Question: What is the total amount of taxes owed as per the document?
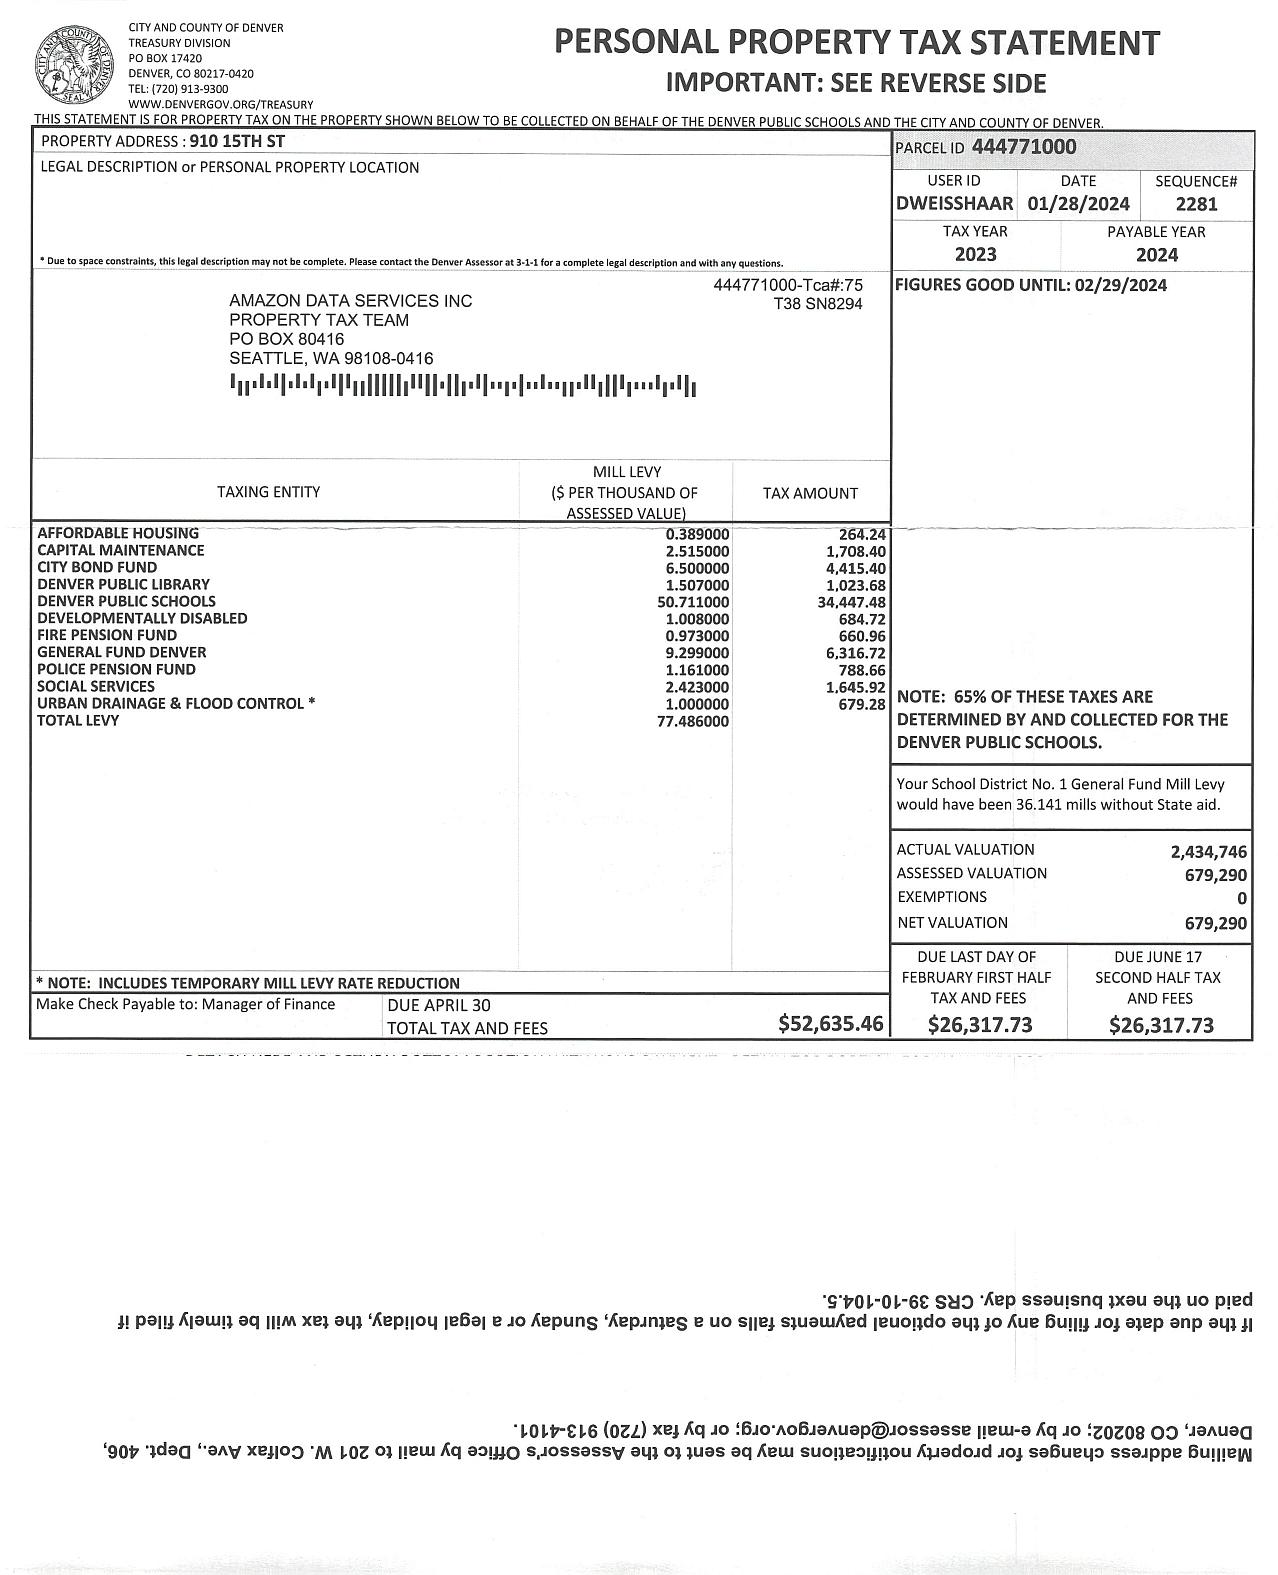
Answer: "52,635.46"